Question: What could the diagnosis suggest?
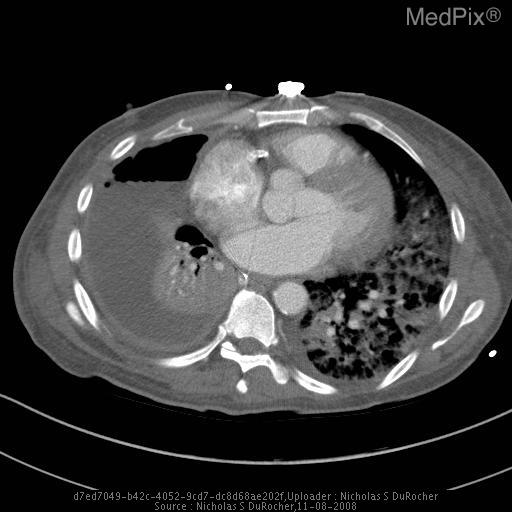
Answer: The possible diagnosis includes Hydropneumothorax
Hemopneumothorax
Pyopneumothorax.